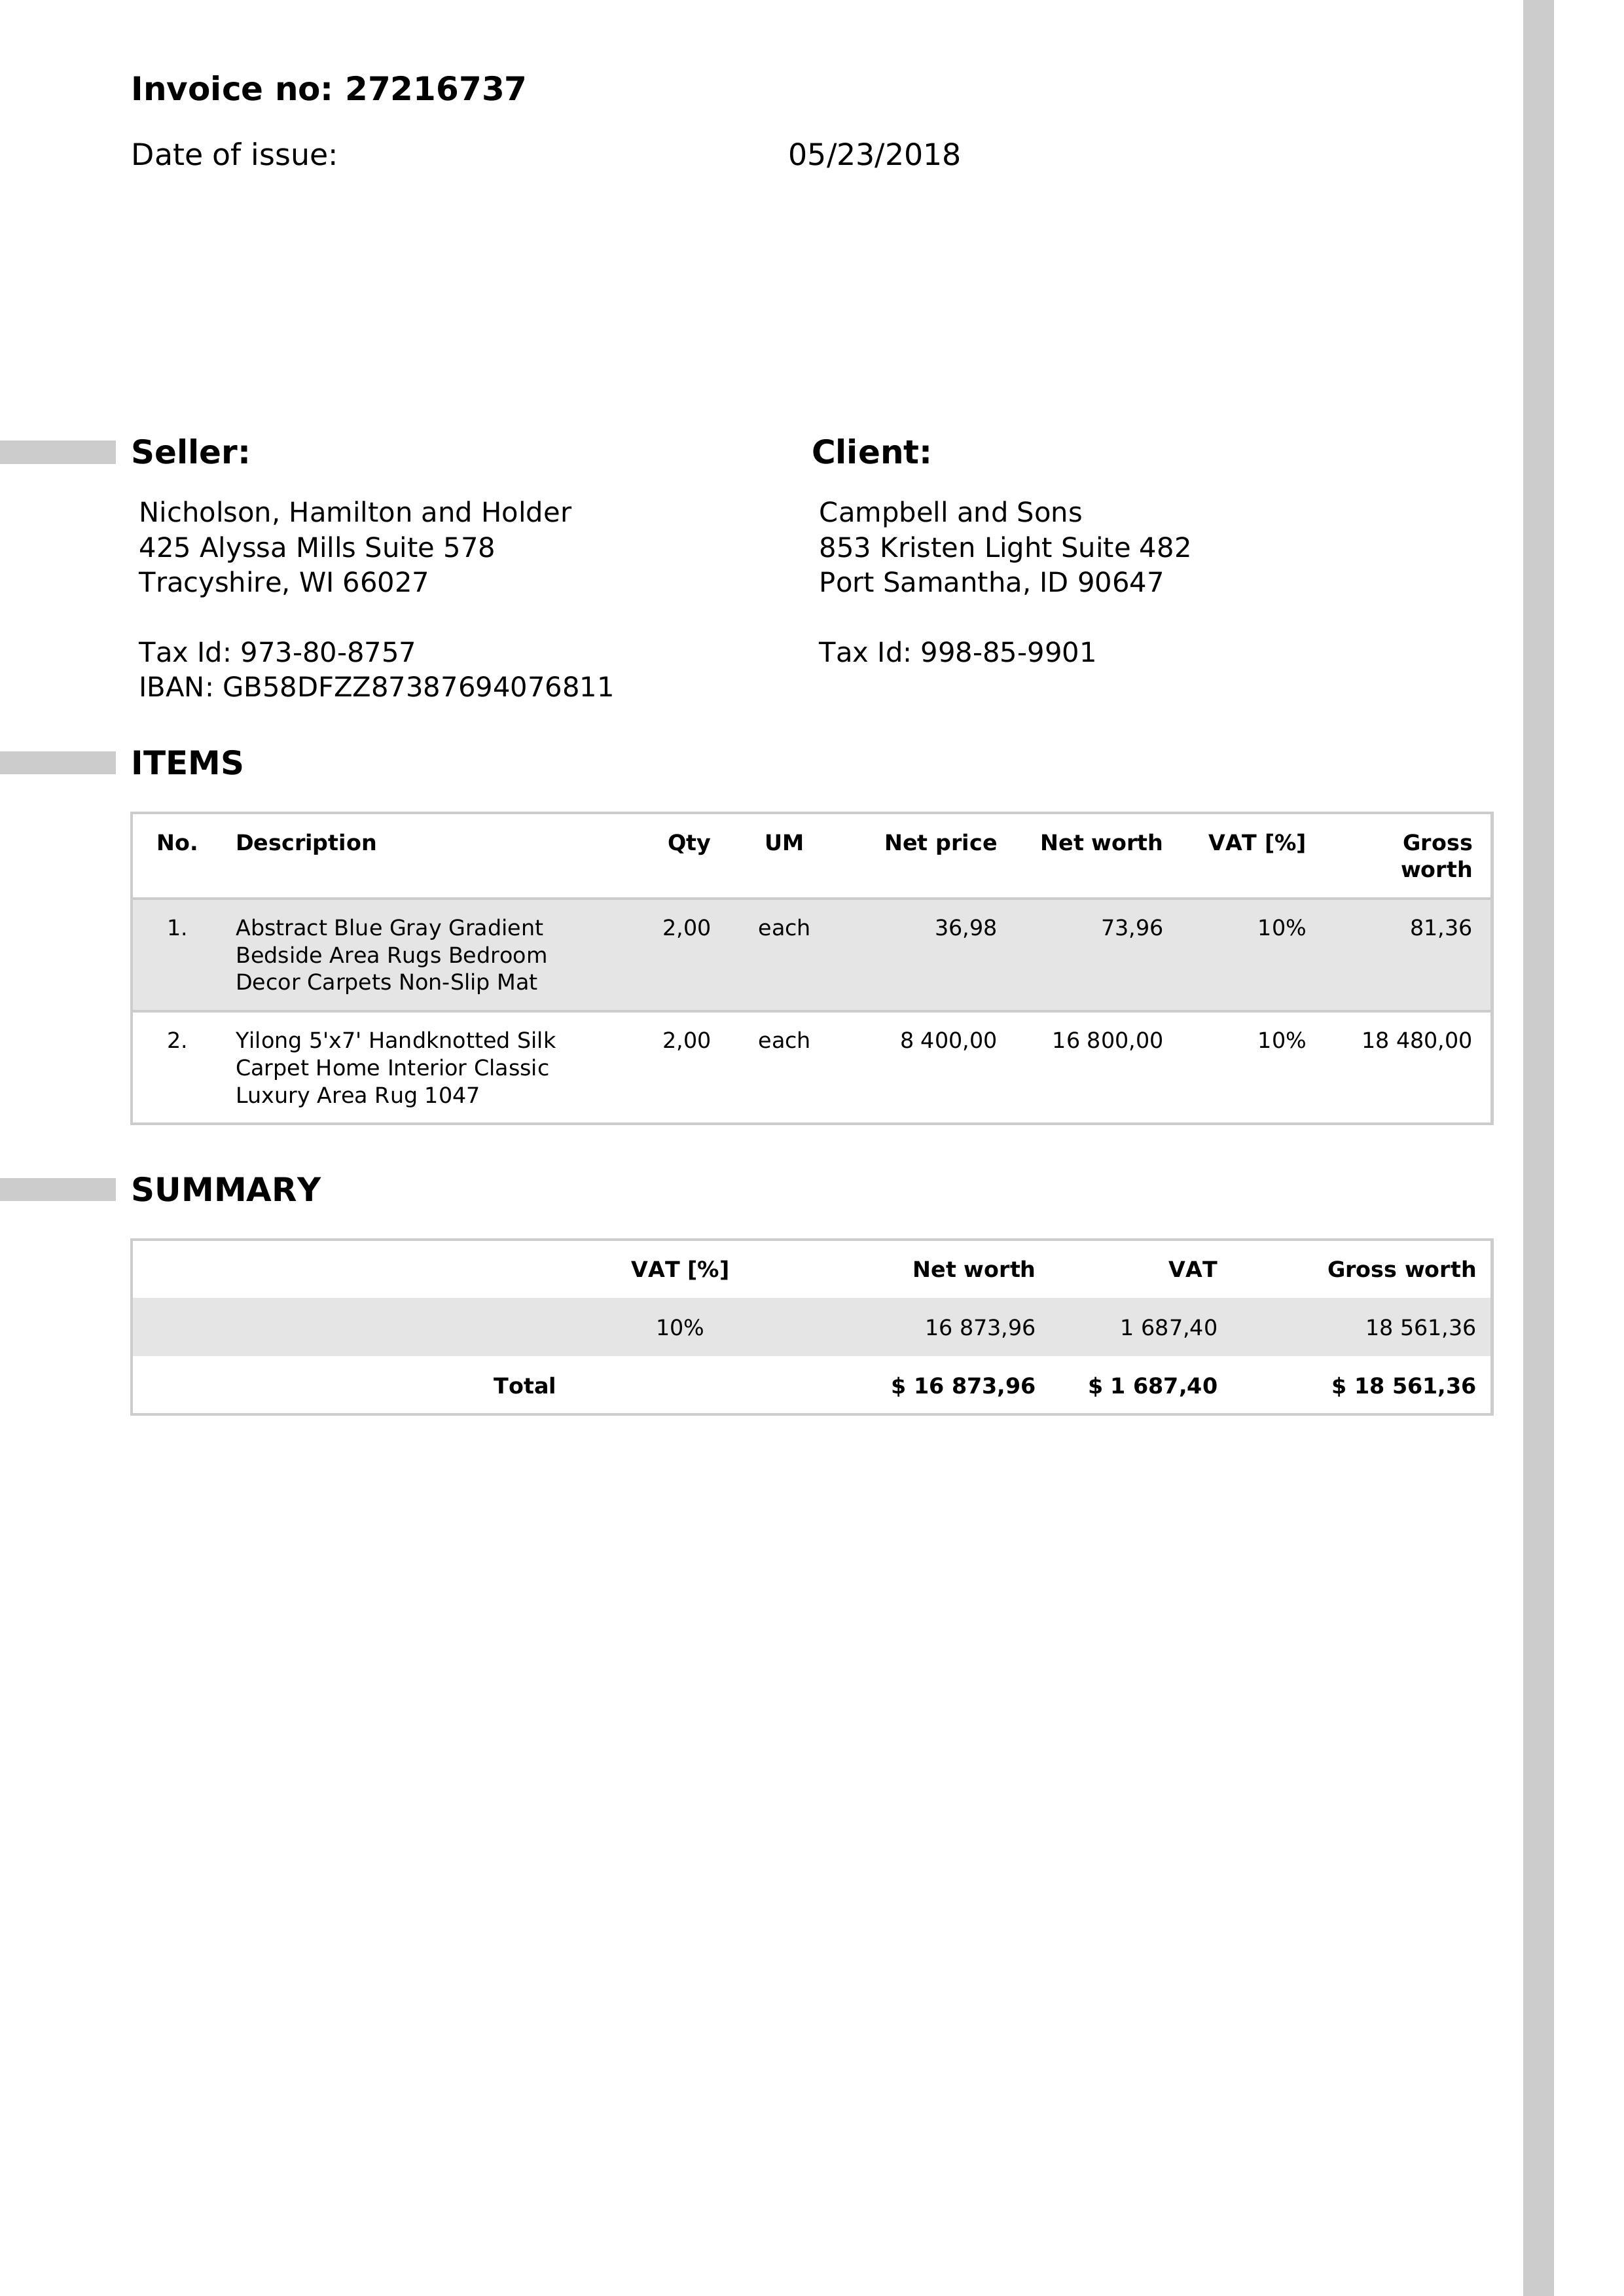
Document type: Invoice